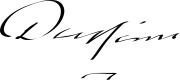
Signature of: frederick hamilton temple blackwood 1st marquess of dufferin and ava